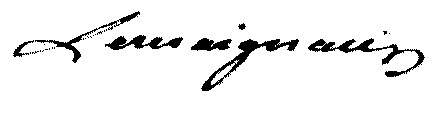
Signature of: julien camille le maignan